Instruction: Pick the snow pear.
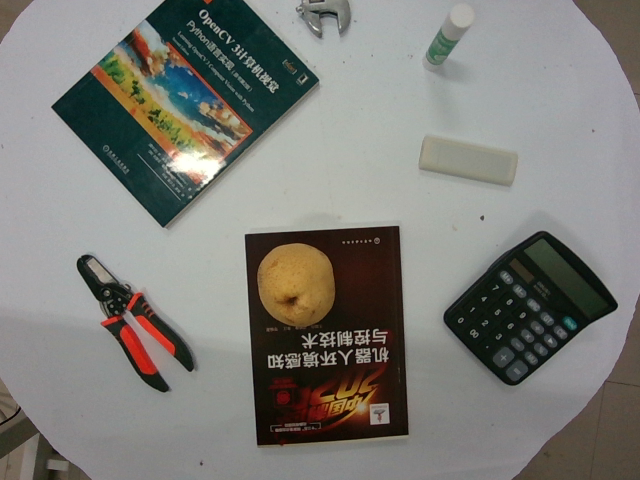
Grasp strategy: vertical